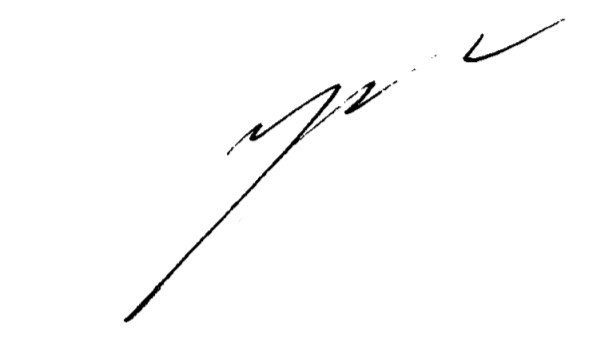
Signature of: mariusz orion jędrysek